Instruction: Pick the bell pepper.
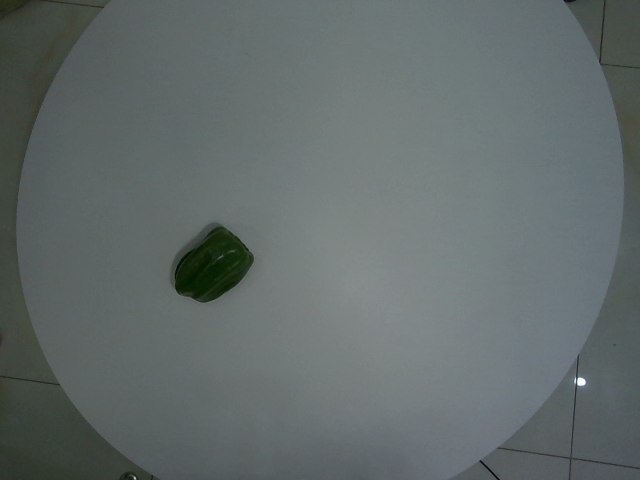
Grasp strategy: vertical